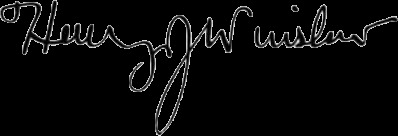
Signature of: henry joshua winslow